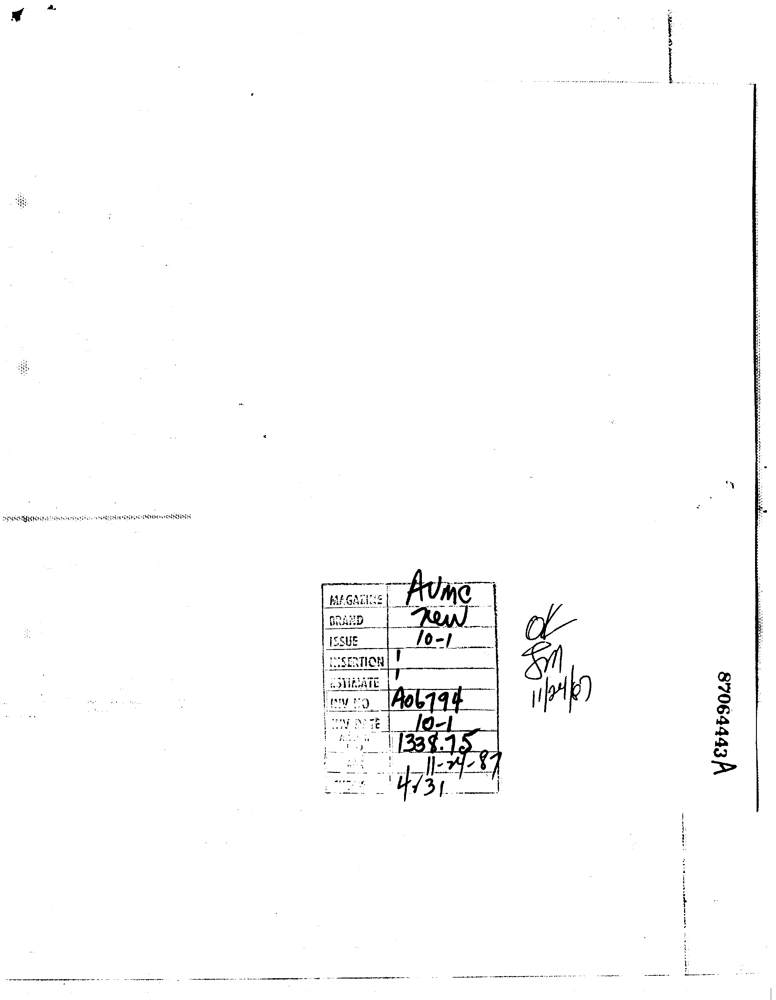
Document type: Invoice